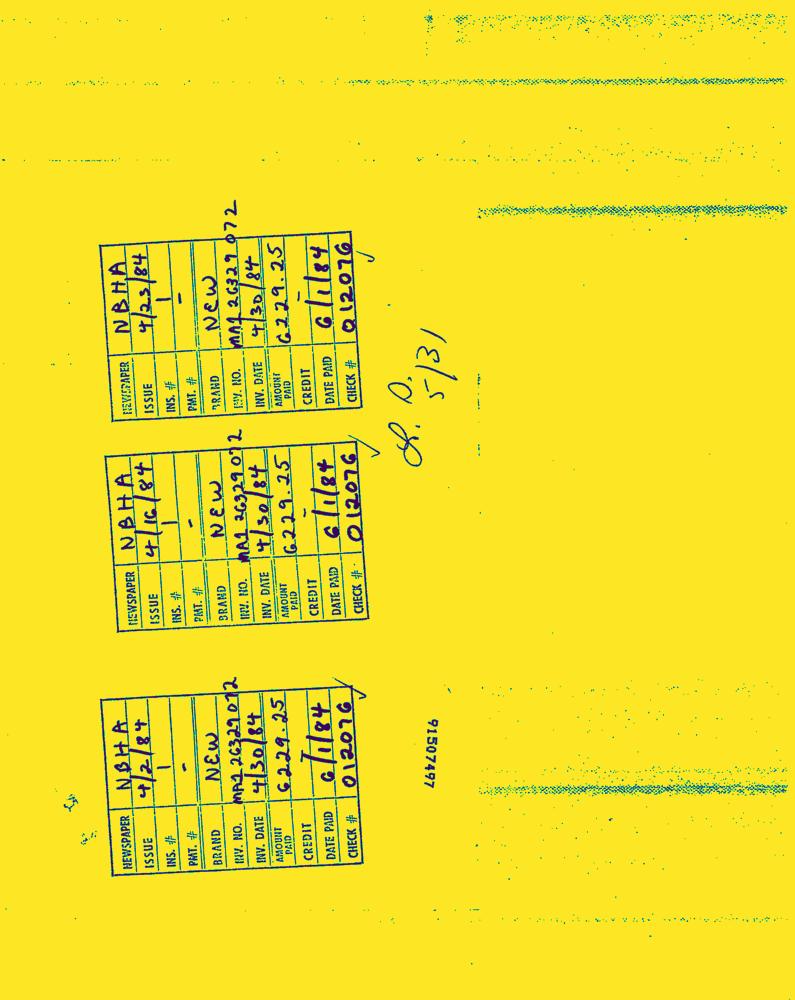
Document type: Invoice-Doc